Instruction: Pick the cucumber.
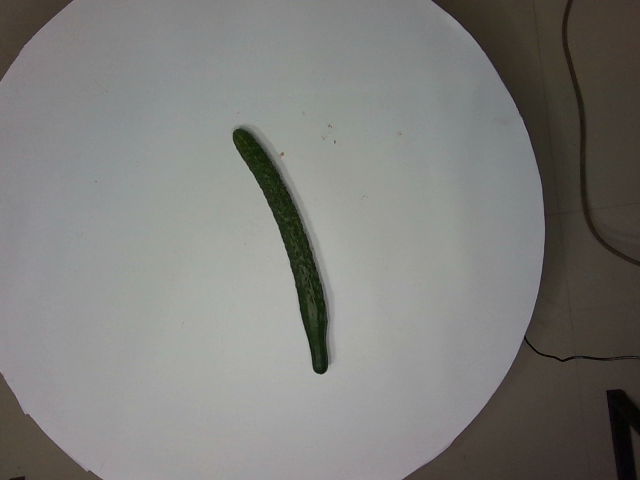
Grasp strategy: vertical